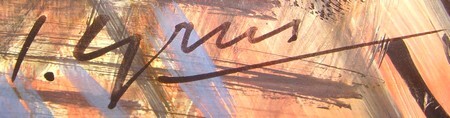
Signature of: jaroslav grus